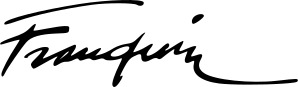
Signature of: andré franquin